Question: What is the potential diagnosis?
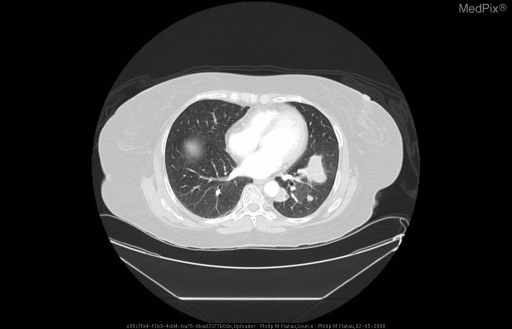
Answer: The possible diagnosis includes 1) Malignancy
- Metastatic disease: testicular, ovarian, renal, breast, melanoma and sarcoma
- Lymphoma
- Benign: hamartomas, papillomatosis, bronchogenic cysts, benign metastasizing leiomyomatosis

2) Infectious
- Multiple abscesses
- Septic emboli
- Granulomatous infections
- Viral: varicella, measles
- Parasitic: Paragonimus westermani

3) Inflammatory
- Wegener’s granulomatosis
- Sarcoidosis
- Rheumatoid nodules.